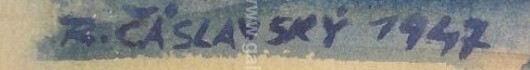
Signature of: radoslav čáslavský